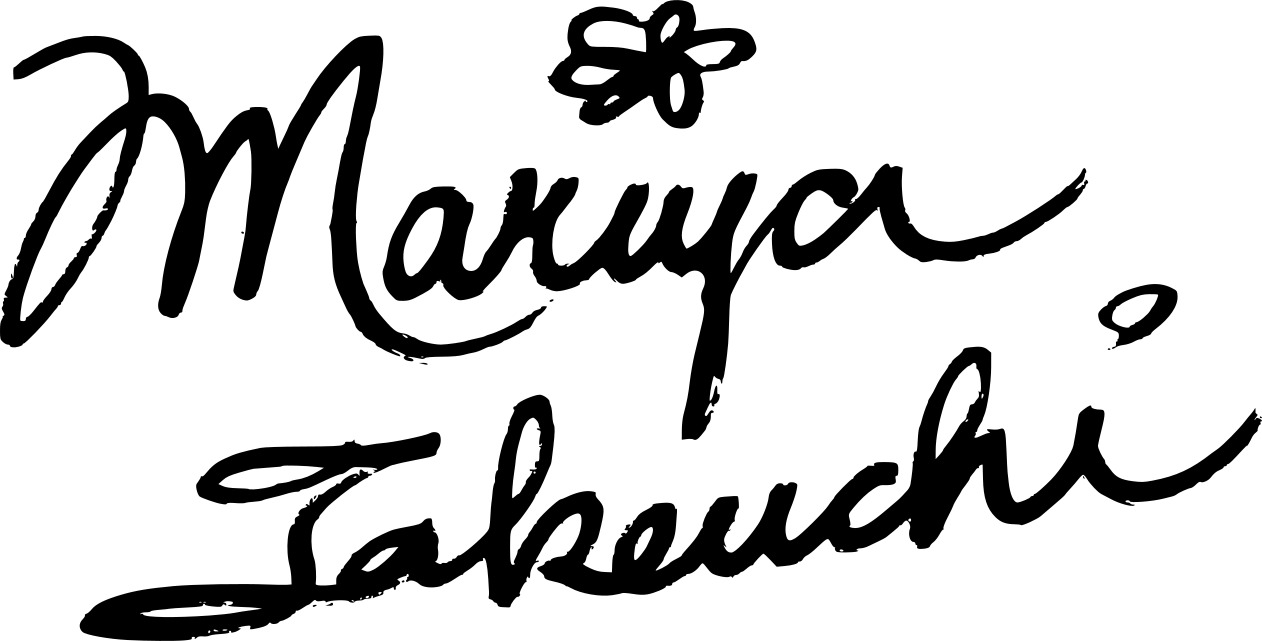
Signature of: mariya takeuchi